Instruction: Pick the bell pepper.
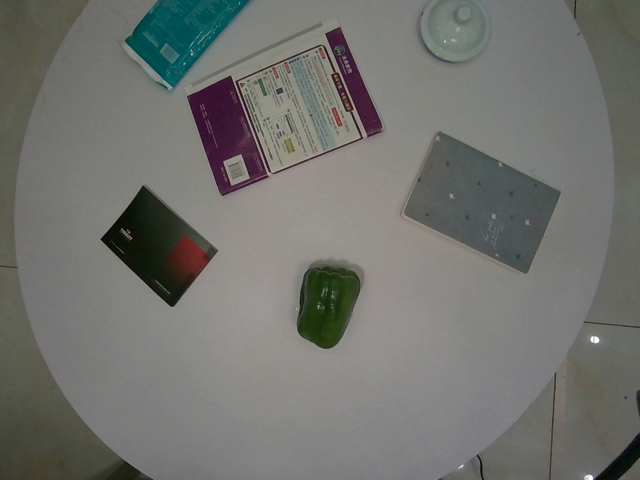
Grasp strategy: vertical